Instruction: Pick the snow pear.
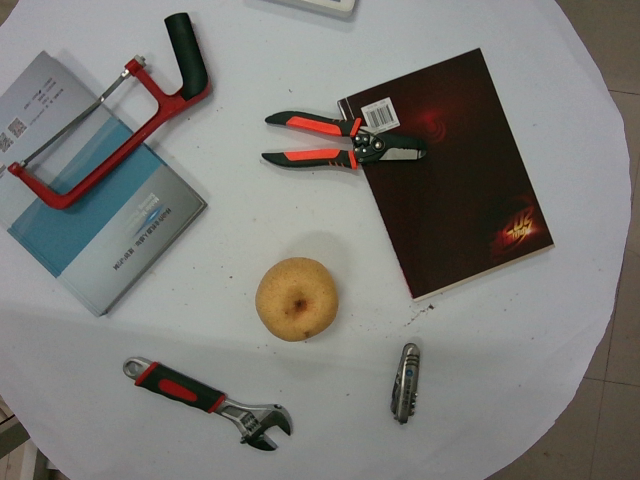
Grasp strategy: vertical